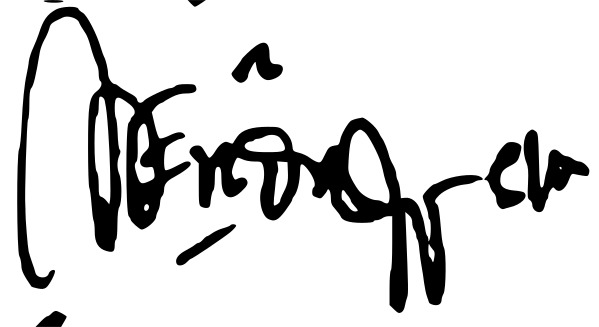
Signature of: endah subekti kuntariningsih